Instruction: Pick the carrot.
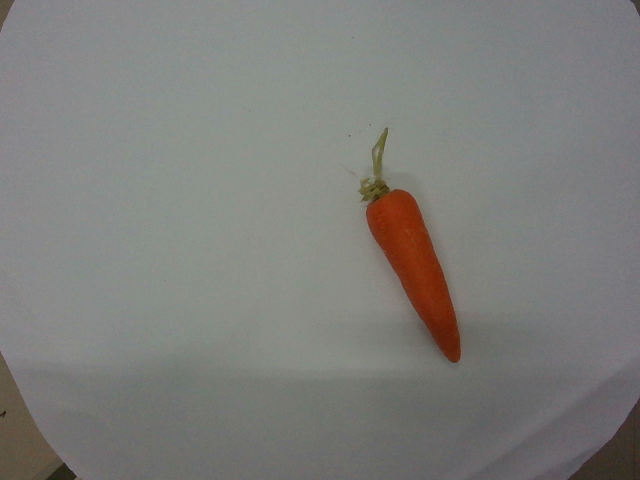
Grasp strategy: vertical